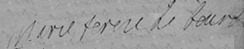
Signature of: marie thérèse de bourbon